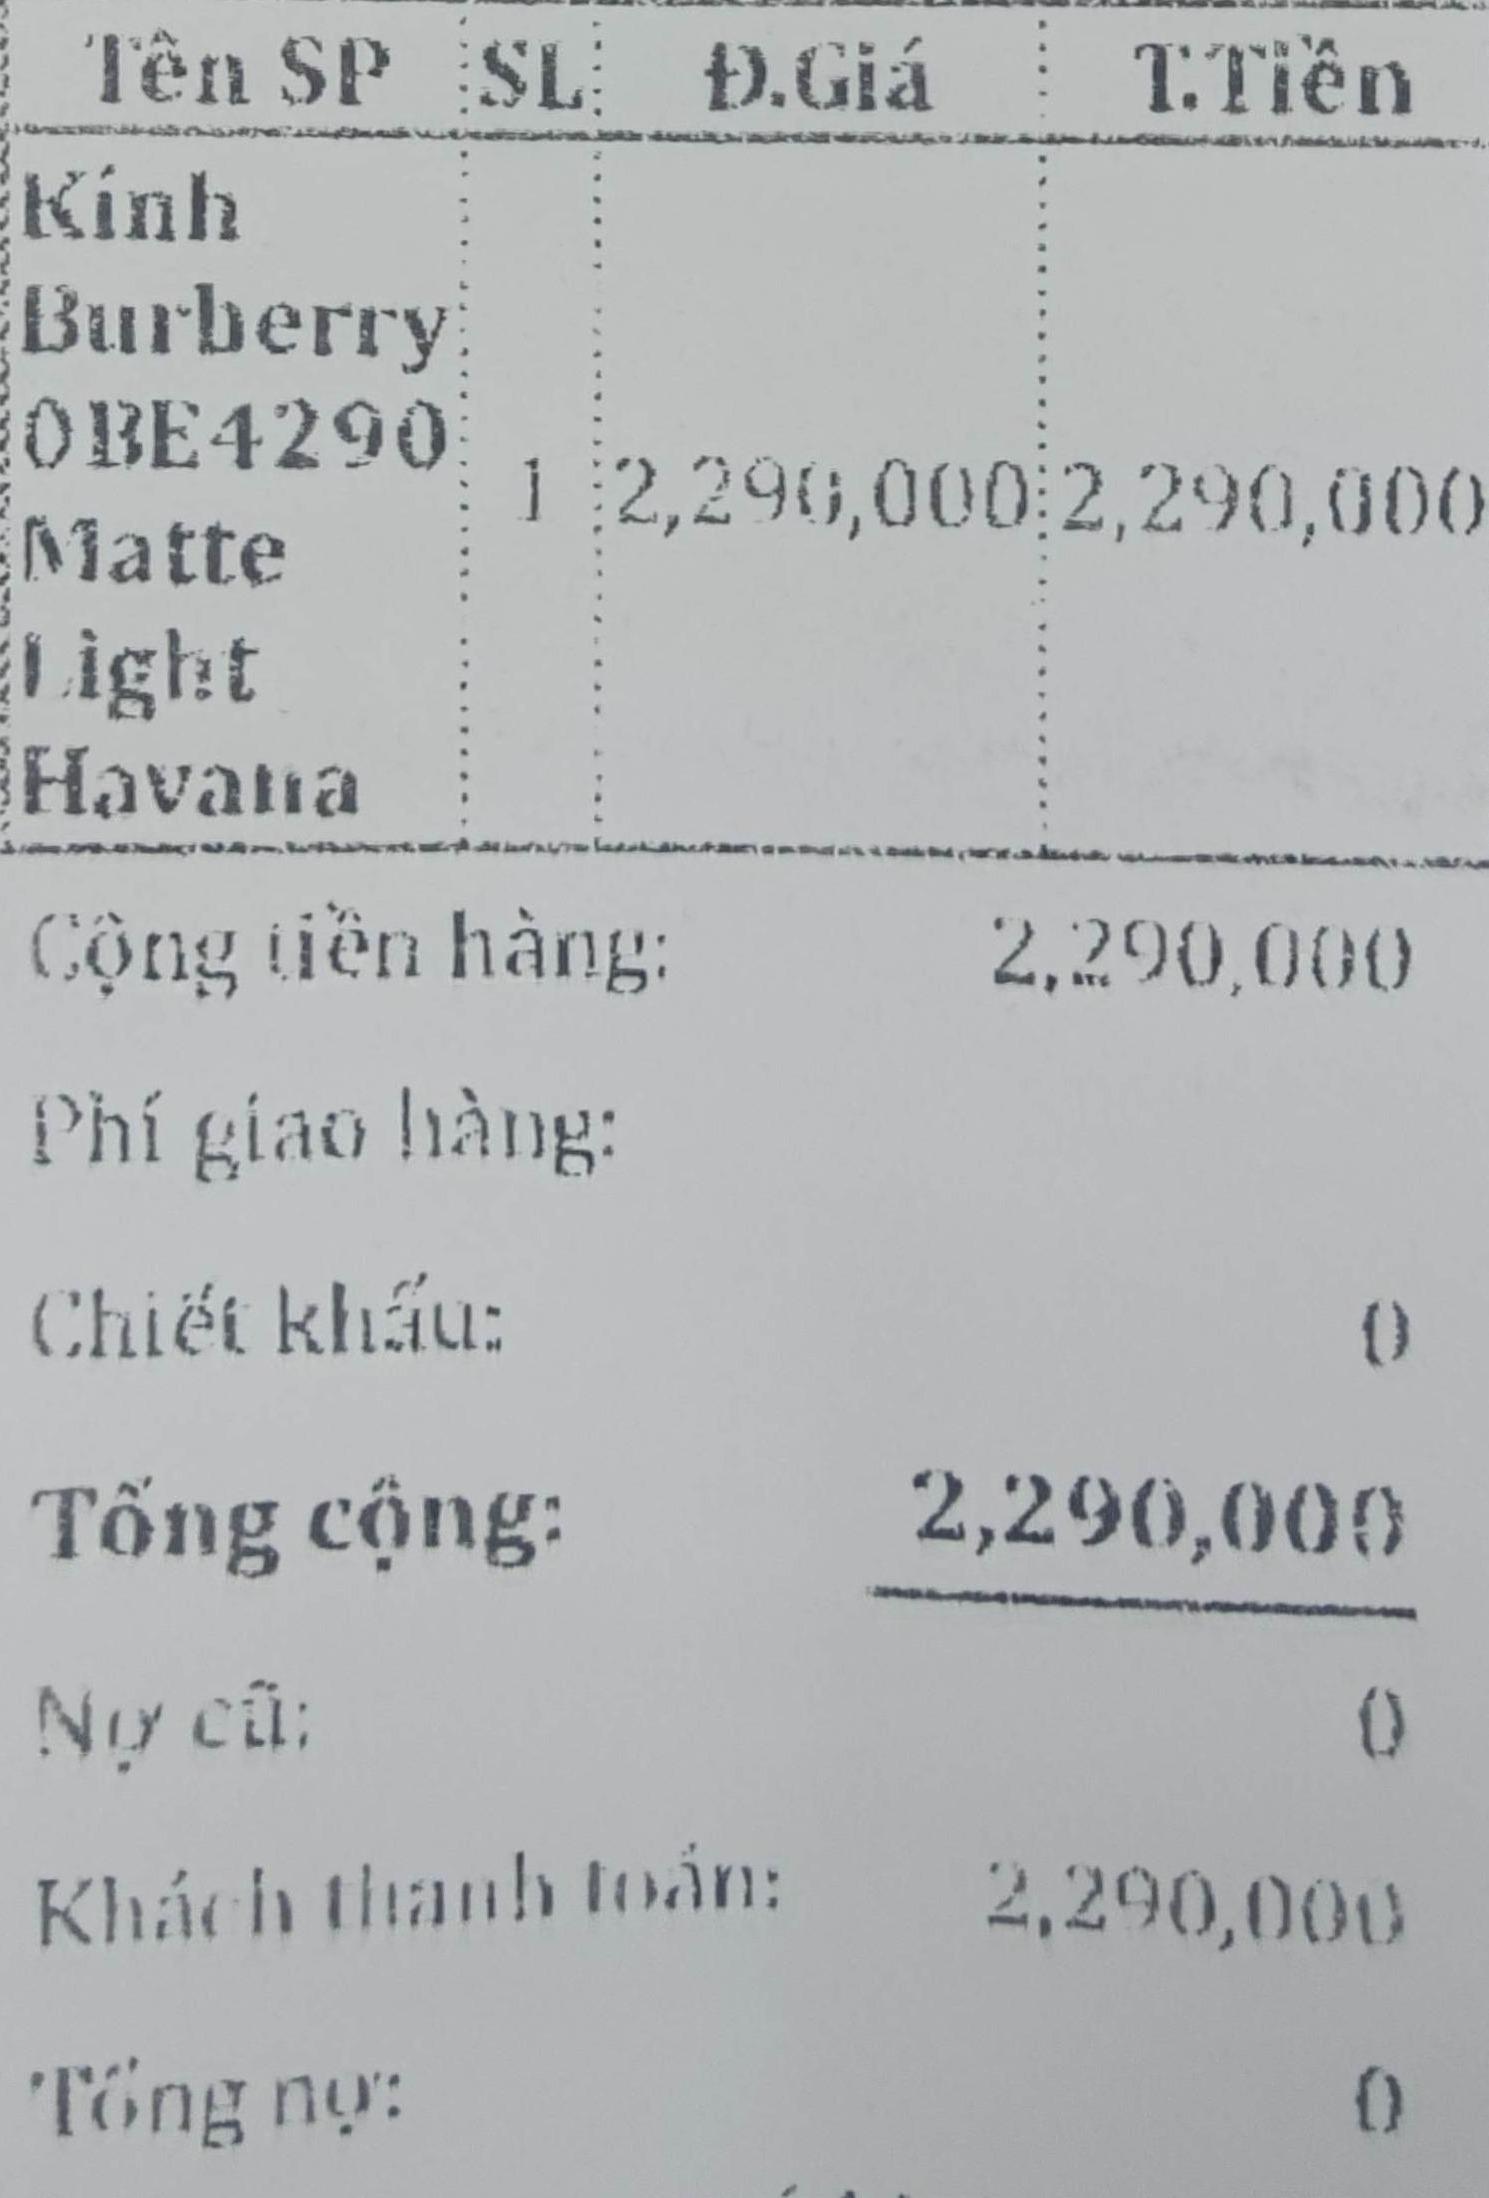
<table>
<tr>
<th>Tên SP</th>
<th>SL</th>
<th>Đ.Giá</th>
<th>T.Tiền</th>
</tr>
<tr>
<td>Kính Burberry OBE4290 Matte Light Havana</td>
<td>1</td>
<td>2,290,000</td>
<td>2,290,000</td>
</tr>
</table>

Cộng tiền hàng: 2,290,000

Phí giao hàng:

Chiết khấu: 0

Tổng cộng: 2,290,000

Nợ cũ: 0

Khách thanh toán: 2,290,000

Tổng nợ: 0